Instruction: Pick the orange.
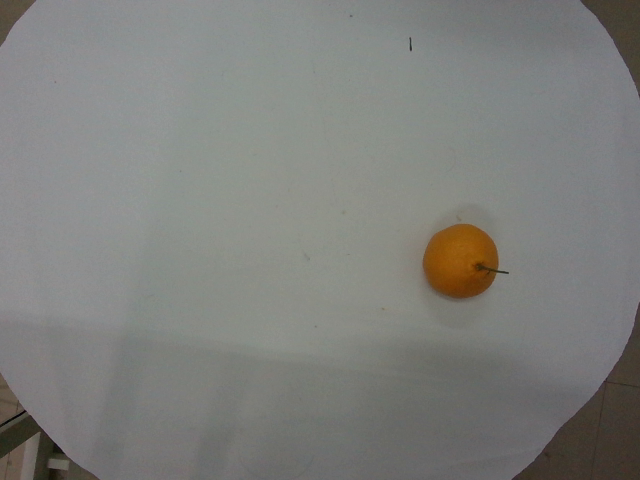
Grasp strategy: vertical